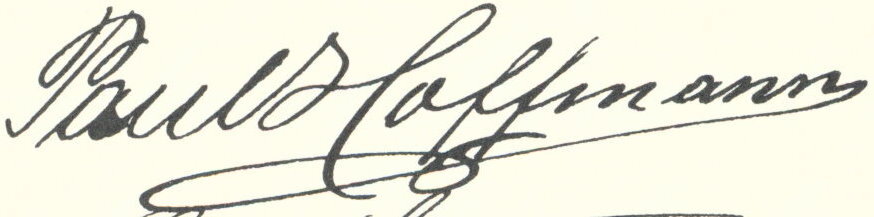
Signature of: paul hermann hoffmann